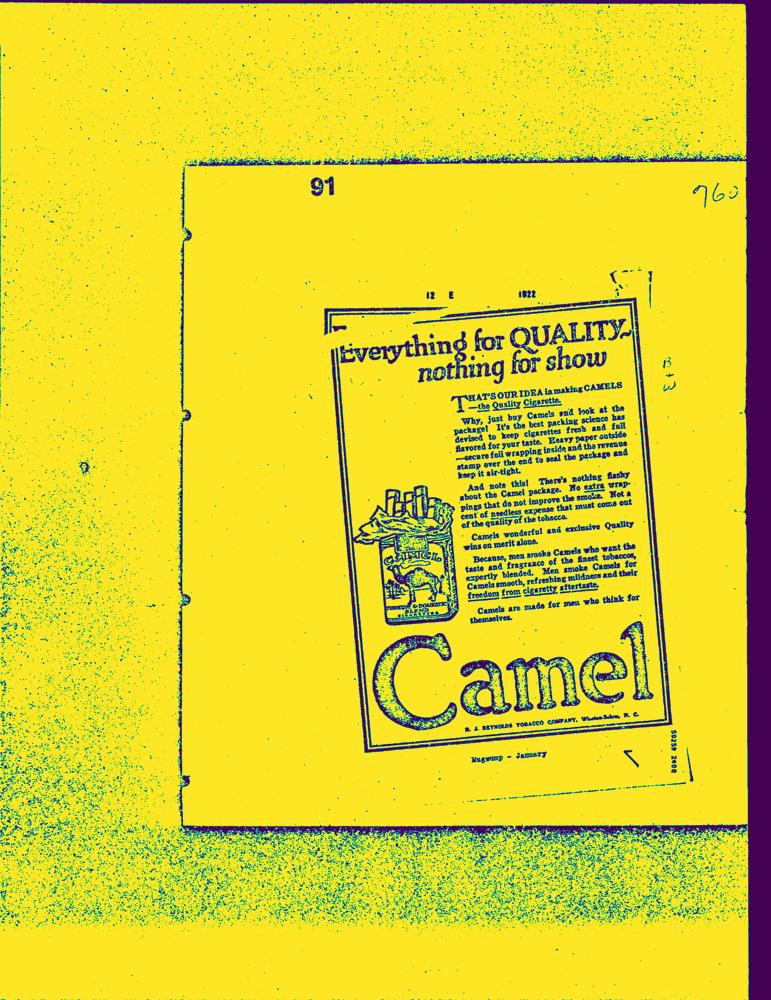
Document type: AD